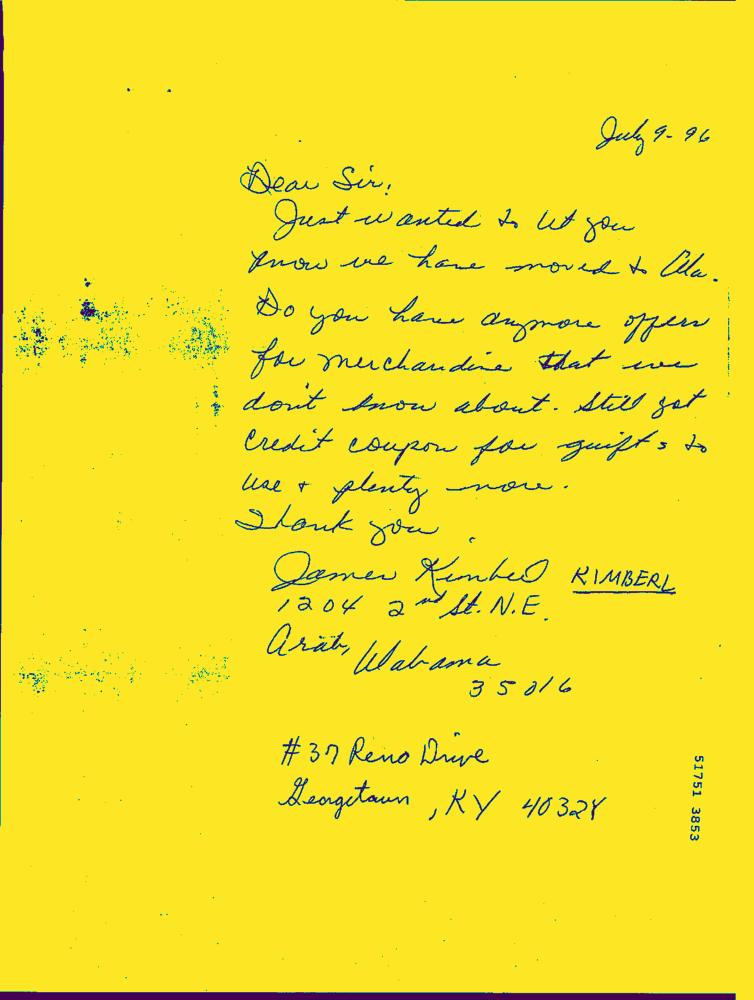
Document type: Hand-Written